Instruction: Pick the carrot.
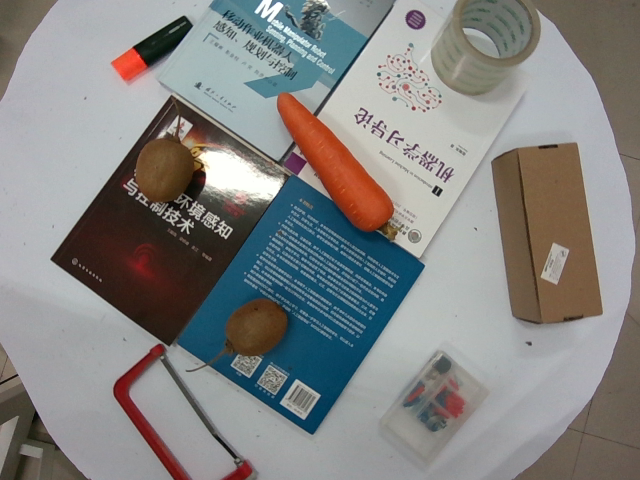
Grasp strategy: vertical